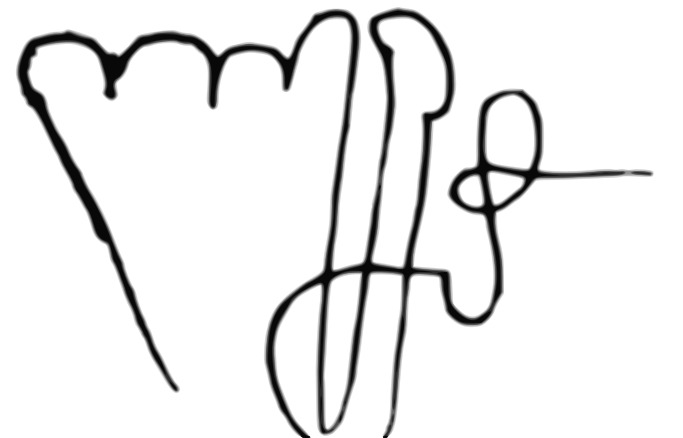
Signature of: levan ii dadiani